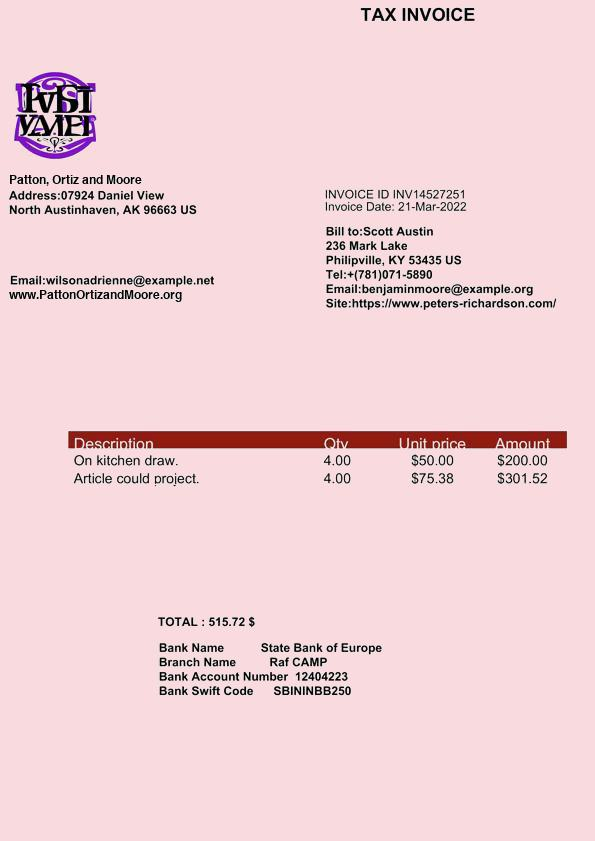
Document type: Invoice